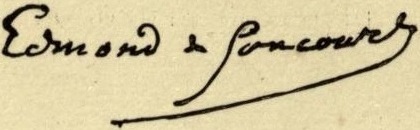
Signature of: edmond de goncourt